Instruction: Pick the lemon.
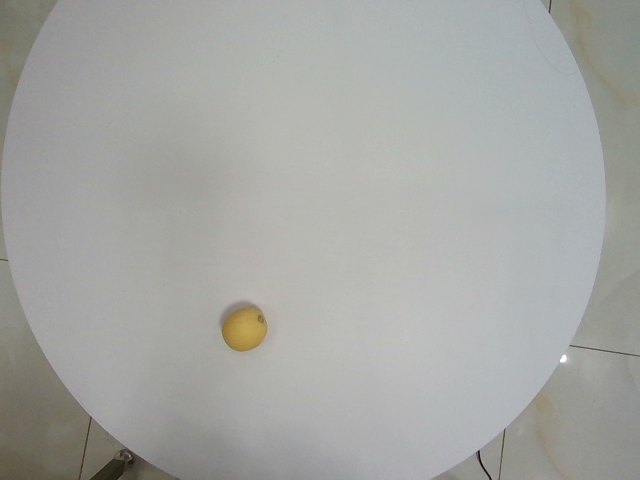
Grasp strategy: vertical